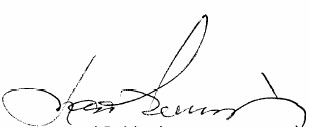
Signature of: mauri pekkarinen